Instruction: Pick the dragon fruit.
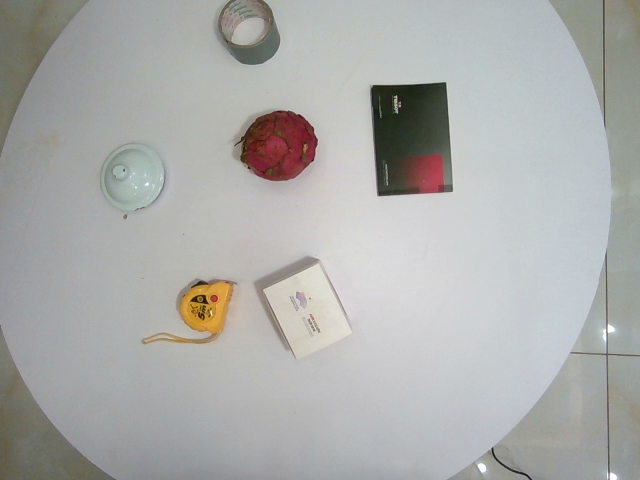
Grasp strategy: vertical